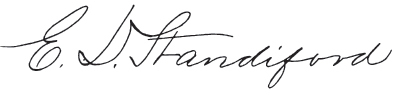
Signature of: elisha standiford